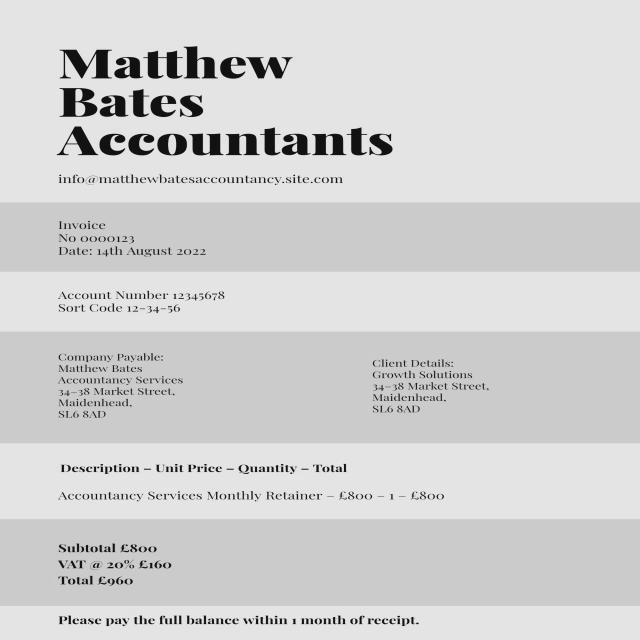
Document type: Invoice